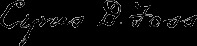
Signature of: cyrus david foss